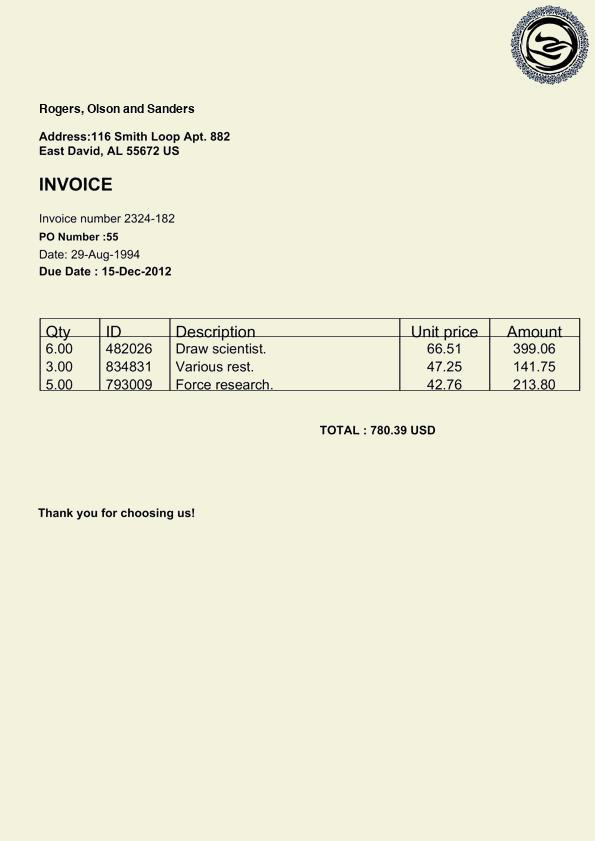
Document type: Invoice